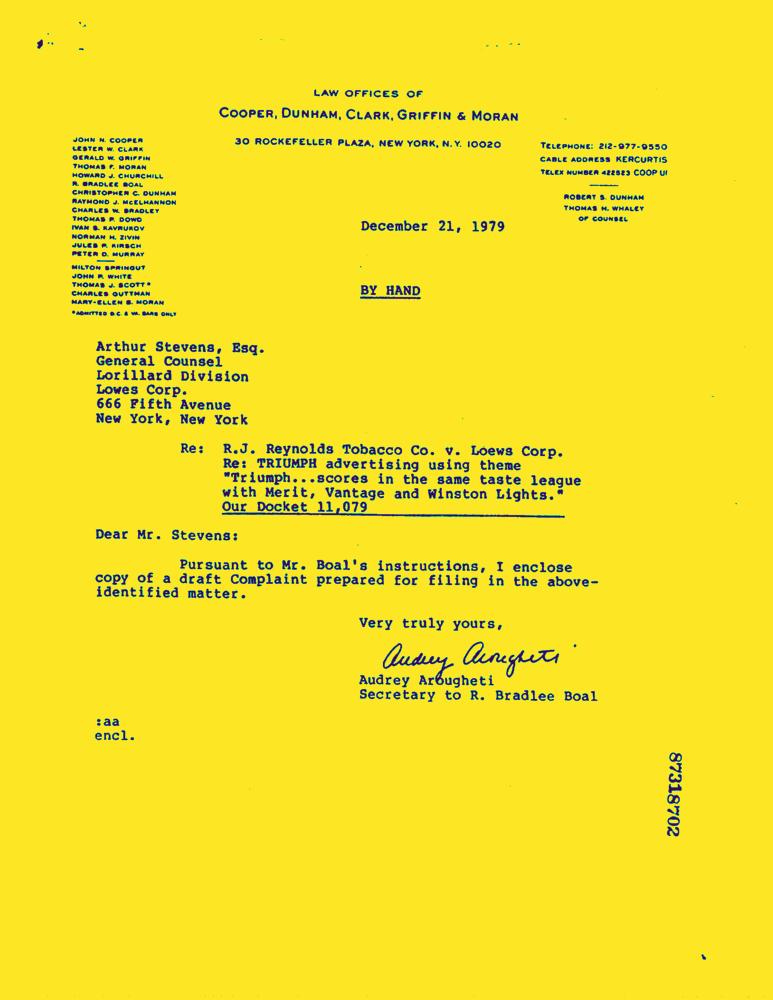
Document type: Letter-Doc